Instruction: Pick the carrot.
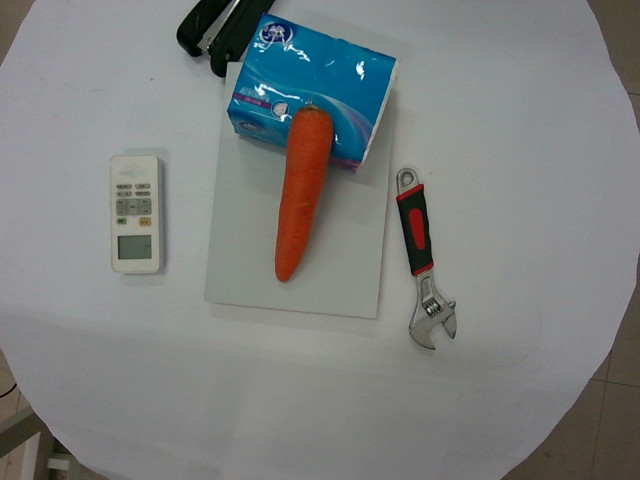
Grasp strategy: vertical